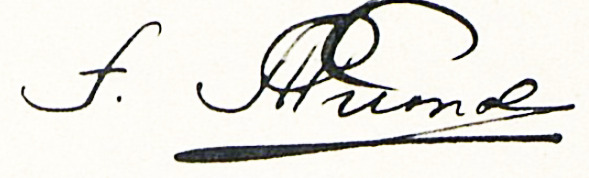
Signature of: ivan titov